Patient: Male, age 21
A 21-year-old male presented with fever, cough, anorexia and weight loss of 2 months duration. He was a student, did not smoke and did not report alcohol or substance abuse. He did not have any significant medical history and was immunized appropriately. He reported exposure to pulmonary tuberculosis as a caregiver to a sibling 18 months prior to this episode; his sister recovered completely with 6 months of antituberculosis treatment. Tuberculin testing or isoniazid prophylaxis was not offered to the index patient according to current practice in India. He did not raise pets and had stayed alone in a hostel for the last 4 months. Chest radiographs showed bilateral infiltrates and computed tomography [CT, Figure 1] showed findings suggestive of extensive pulmonary tuberculosis. Tuberculin skin testing was negative (6 mm with 5 TU at 72 h). Sputum smears were strongly positive for acid-fast bacilli by Zeihl-Neelsen's stain and supervised daily four-drug antituberculosis treatment (isoniazid 200 mg, rifampicin 450 mg, pyrazinamide 1000 mg, ethambutol 600 mg, pyridoxine 20 mg; weight 40 kg) was initiated and sputum cultures and drug susceptibility for Mycobacterium tuberculosis by multiple growth indicator technique (MGIT) was requested. Sputum for GeneXpert for M. tuberculosis did not show resistance to rifampicin. Nutrition counseling and four doses of 2-weekly Vitamin D 100,000 I.U were administered as per unit's protocol. He presented with fever, worsening breathlessness, weight loss and chest pain 4 weeks after starting treatment. On examination he was afebrile, normotensive with respiratory rate of 40 breaths/min and pulse rate of 130 beats/min. He was malnourished (body mass inde x 14 kg/m2, normal 19-25 kg/m2). Respiratory examination showed reduced right-sided movements and breath sound intensity with coarse left-sided crackles. Resting SpO2 was 80%. Chest radiography [Figure 1, left] confirmed the diagnosis of right-sided pneumothorax with increased bilateral infiltrates. He was admitted to the Intensive Care Unit (ICU) with appropriate respiratory isolation; intercostal chest drain was inserted on the right side. There was evidence of air-leak (Cerfolio E) from the right lung with minimal subcutaneous emphysema. Noninvasive positive pressure ventilation (NIPPV) was started; no worsening of air-leak was noted. Repeat sputum smears showed downgrading of smears with scanty acid-fast bacilli by Zeihl-Neelsen's stain. Sputum cultures requested at treatment onset confirmed pan-sensitive M. tuberculosis. Repeat CT-chest [Figure 2] showed increase in cavitation, consolidation and ground-glass opacities bilaterally. Further investigations are summarized in Table 1. Fasting blood glucose was 87 mg/dL and human immunodeficiency virus ELISA was negative and there was no CD4 lymphocytopenia. Sputum smears for Pneumocystis jirovecii were negative. Urine microscopy was normal and negative for albuminuria. Arterial blood gas analysis showed corrected hypoxemia and respiratory alkalosis (pH 7.42, PO2 78 mm Hg on FiO20.4, PCO228 mm Hg, HCO322 mEq/L). Quantiferon-TB GOLD in-tube assay was strongly positive. He was continued on four-drug antituberculosis treatment; further doses of Vitamin D were not administered. He developed contralateral pneumothorax on the 2nd day of admission and worsened hypoxemia needing mechanical ventilation. Urgent left intercostal tube drainage was performed and air-leak (Cerfolio I) was noticed on the left side also. Repeat MGIT tuberculosis cultures were reported negative by day 10 of ICU admission.
Keywords: immune reconstitution, vitamin d, pneumothorax, respiratory failure, tuberculosis
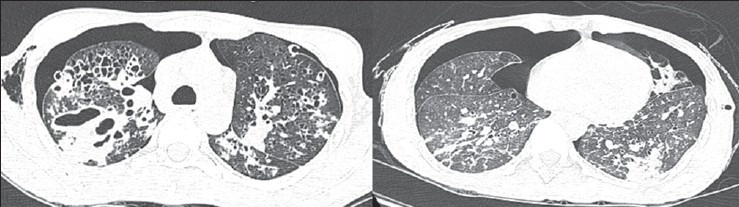
Image caption: High-resolution computed tomography of the chest after 1-month of treatment showing increase in cavitation and new-onset consolidation and ground glass appearance bilaterally in the upper lobes; bilateral pneumothoraces and intercostal drains are also seen.